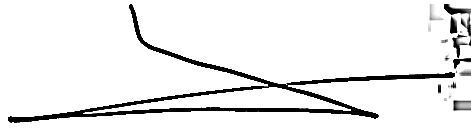
Signature of: ruud lubbers